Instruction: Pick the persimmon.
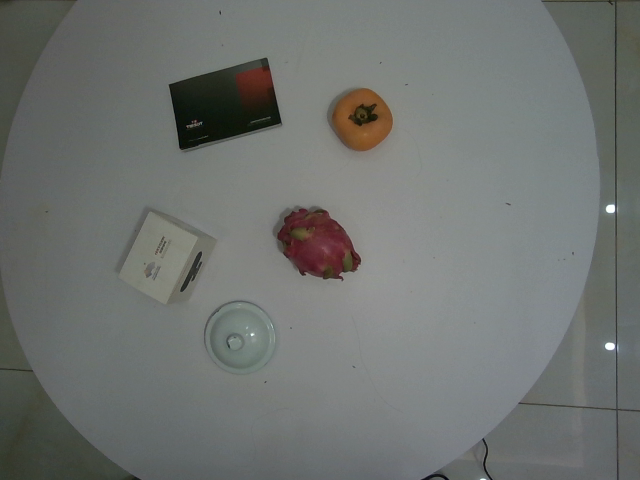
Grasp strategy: vertical